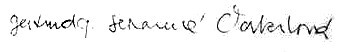
Signature of: gertruda sekaninová čakrtová